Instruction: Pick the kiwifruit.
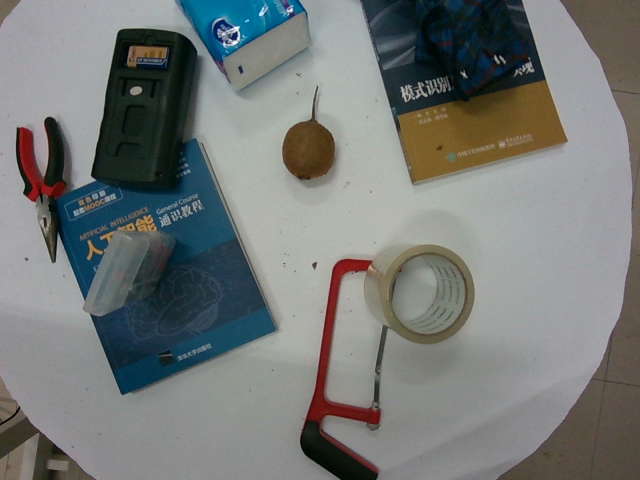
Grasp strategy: vertical